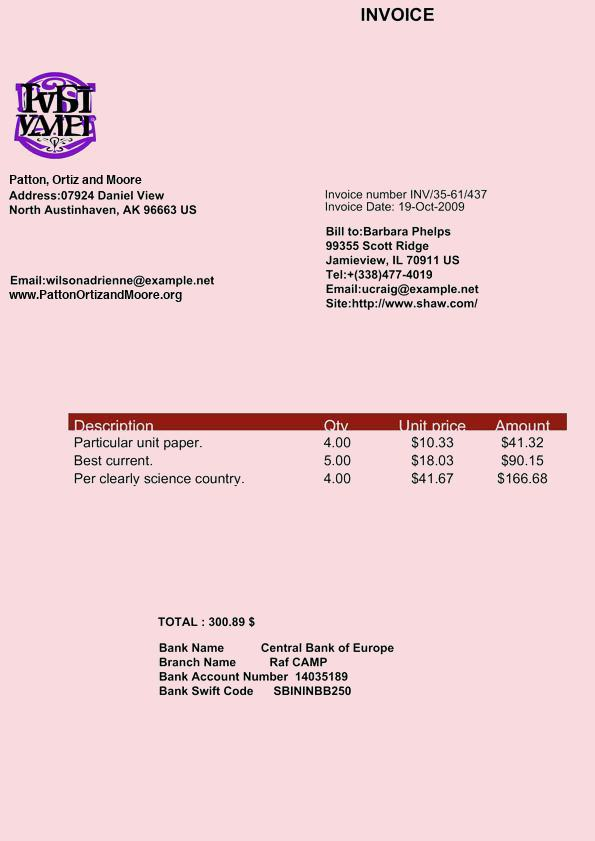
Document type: Invoice